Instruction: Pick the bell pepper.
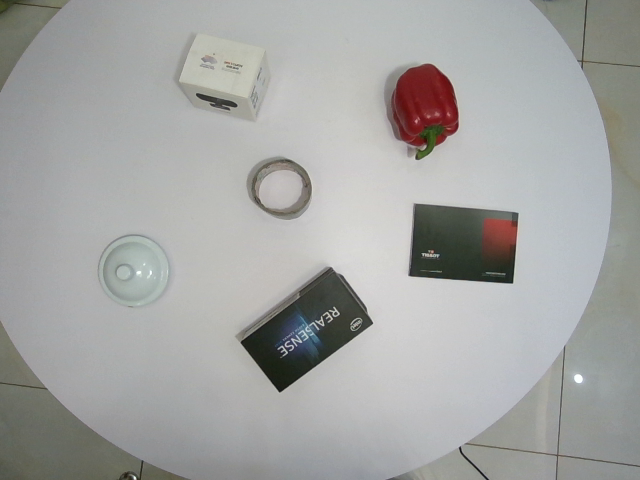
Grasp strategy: vertical